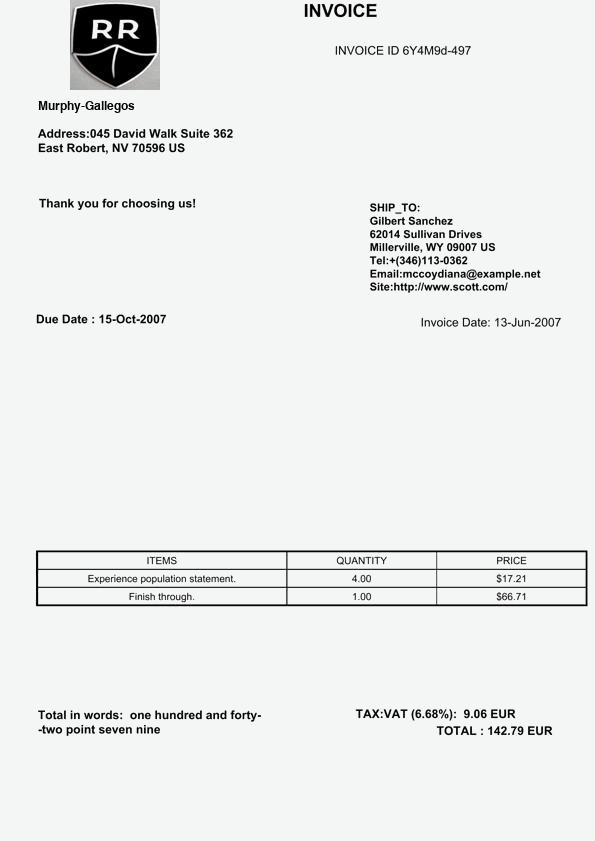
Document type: Invoice